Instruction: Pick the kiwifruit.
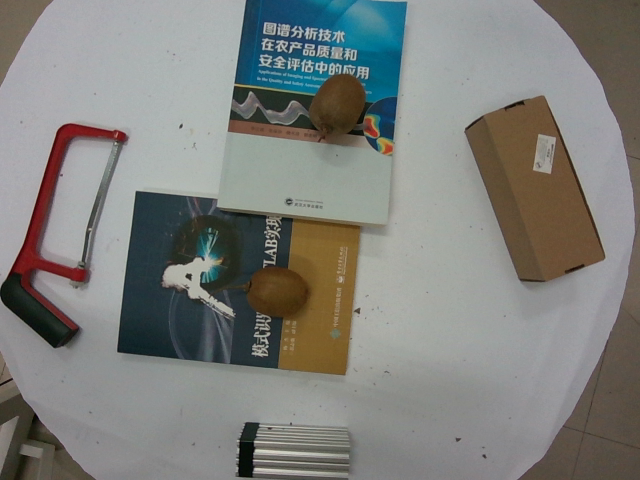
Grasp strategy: vertical